Question: What is the appraised value of the property as recorded in the document?
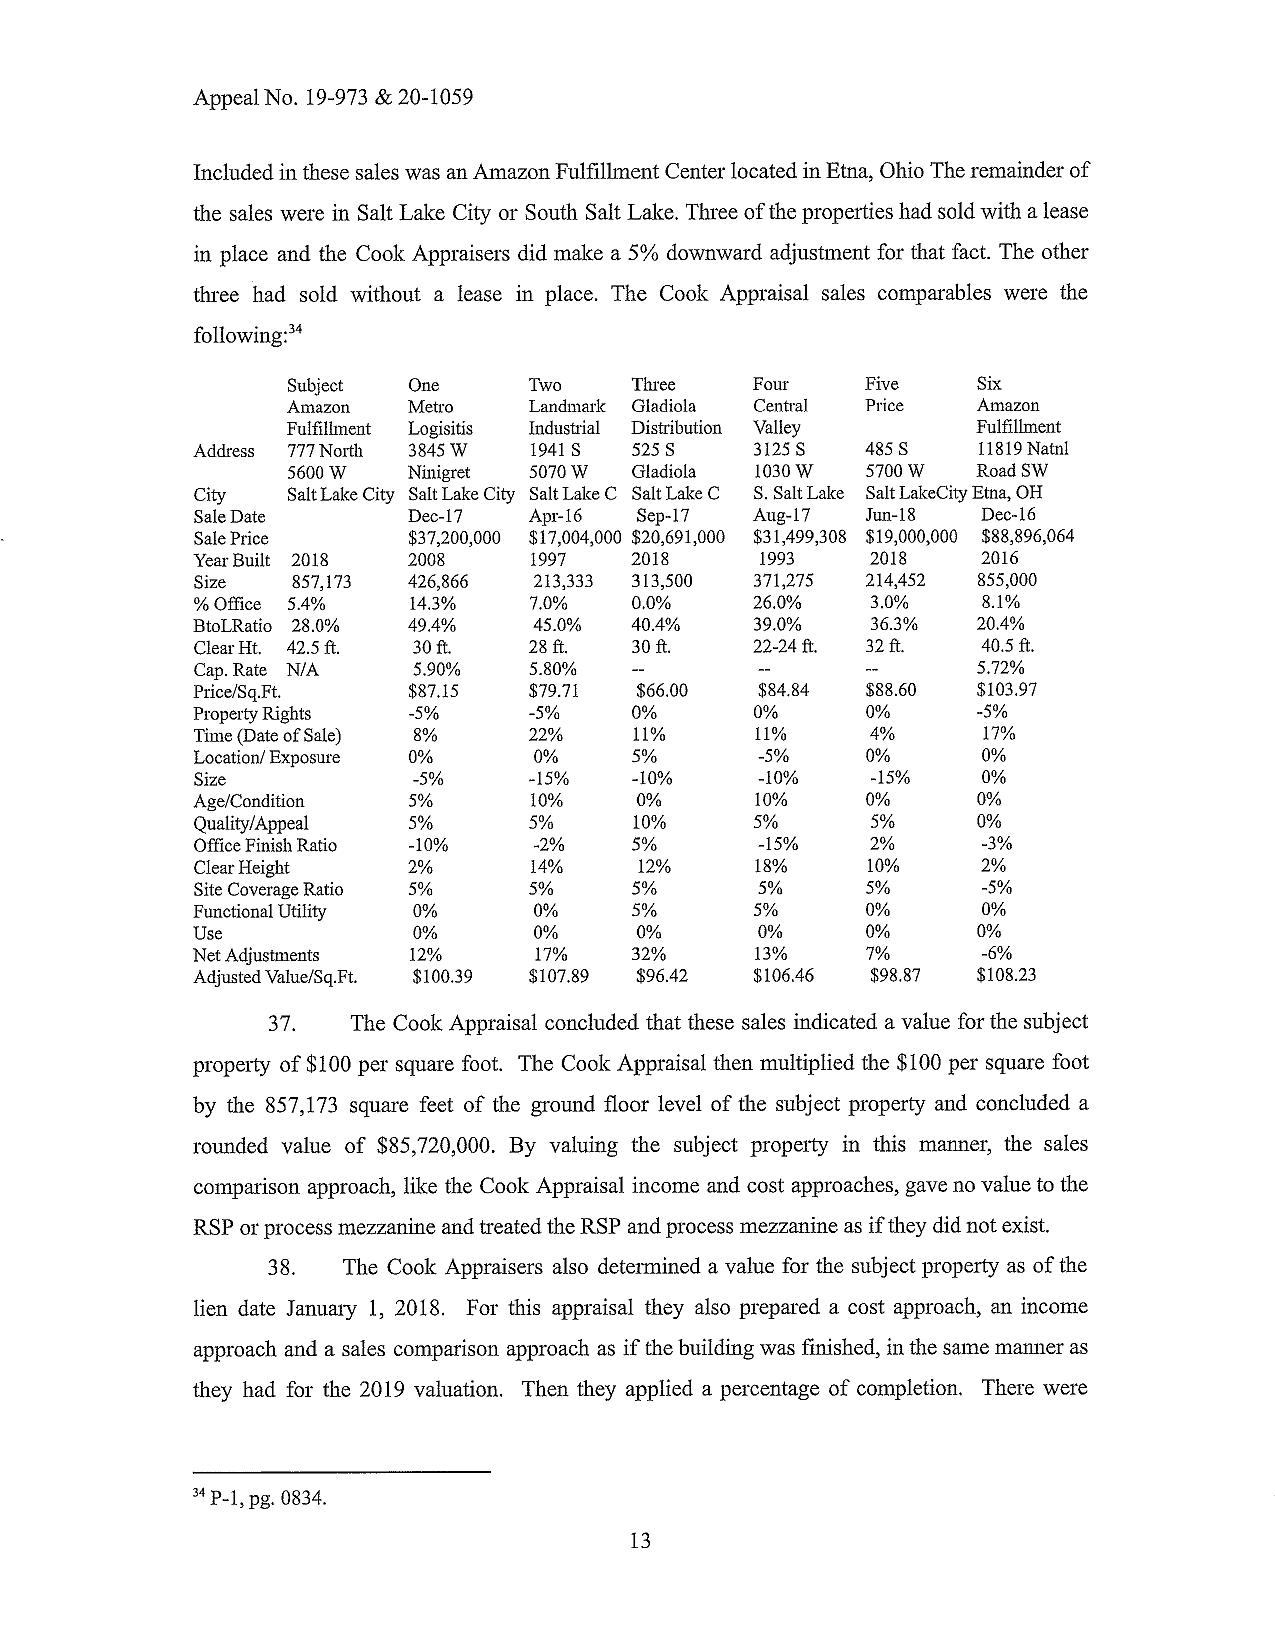
Answer: "$85,720,000 "